Question: What was observed in the imaging?
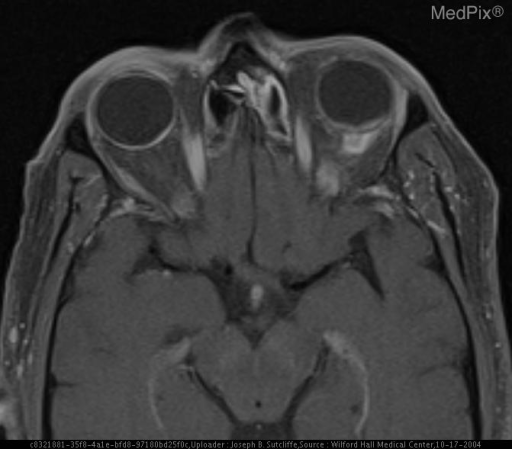
Answer: The imaging shows Axial T1W images demonstrate ill-defined increased signal in posterior tissues of left globe and left retro-ocular tissues
Axial contrast-enhanced fat saturated T1W images demonstrate
enhancement and thickening of the posterior wall of the left globe and left retro-ocular tissues
Axial T2W images demonstrate a low intensity mass involving the posterior aspect of the left globe and retro-ocular tissues. There is enhancement of the thickened posterior wall of the left globe and adjacent retro-ocular tissues.